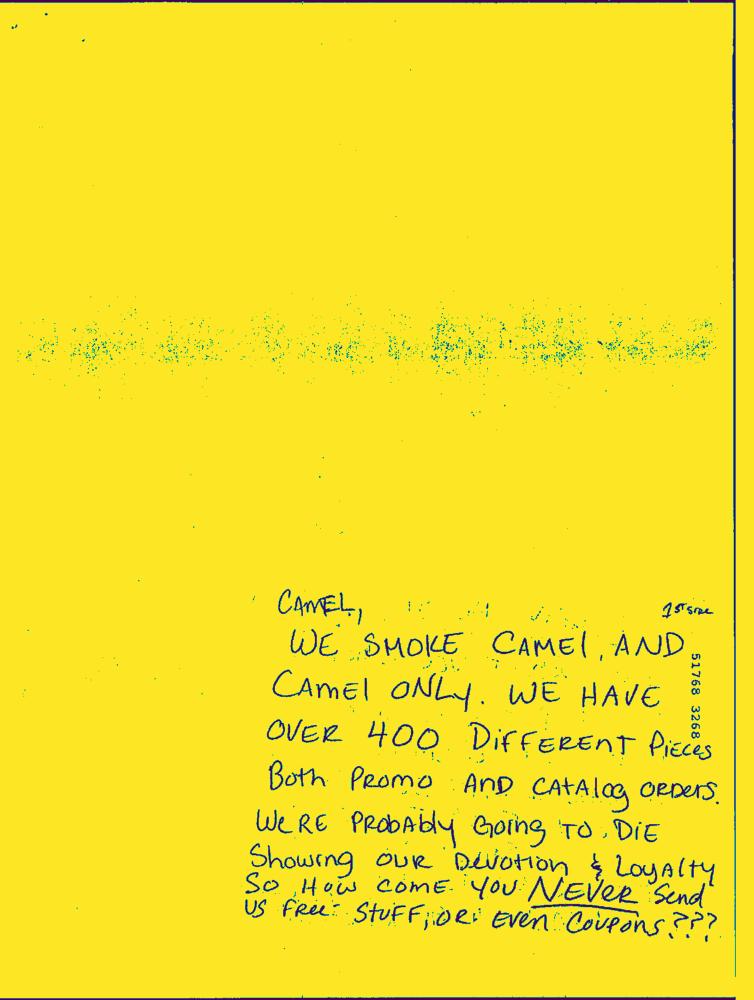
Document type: Hand-Written